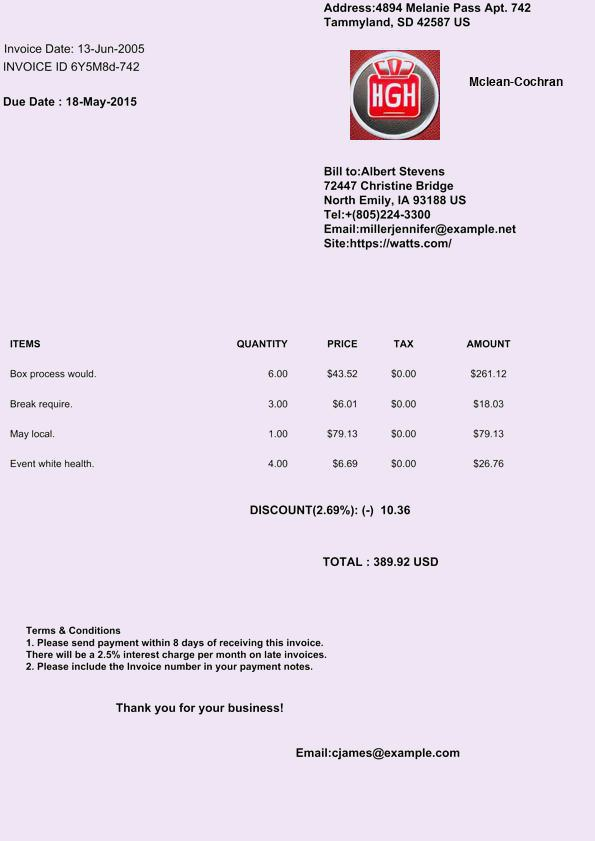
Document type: Invoice